Question: What is the mailing or notice date provided in the document?
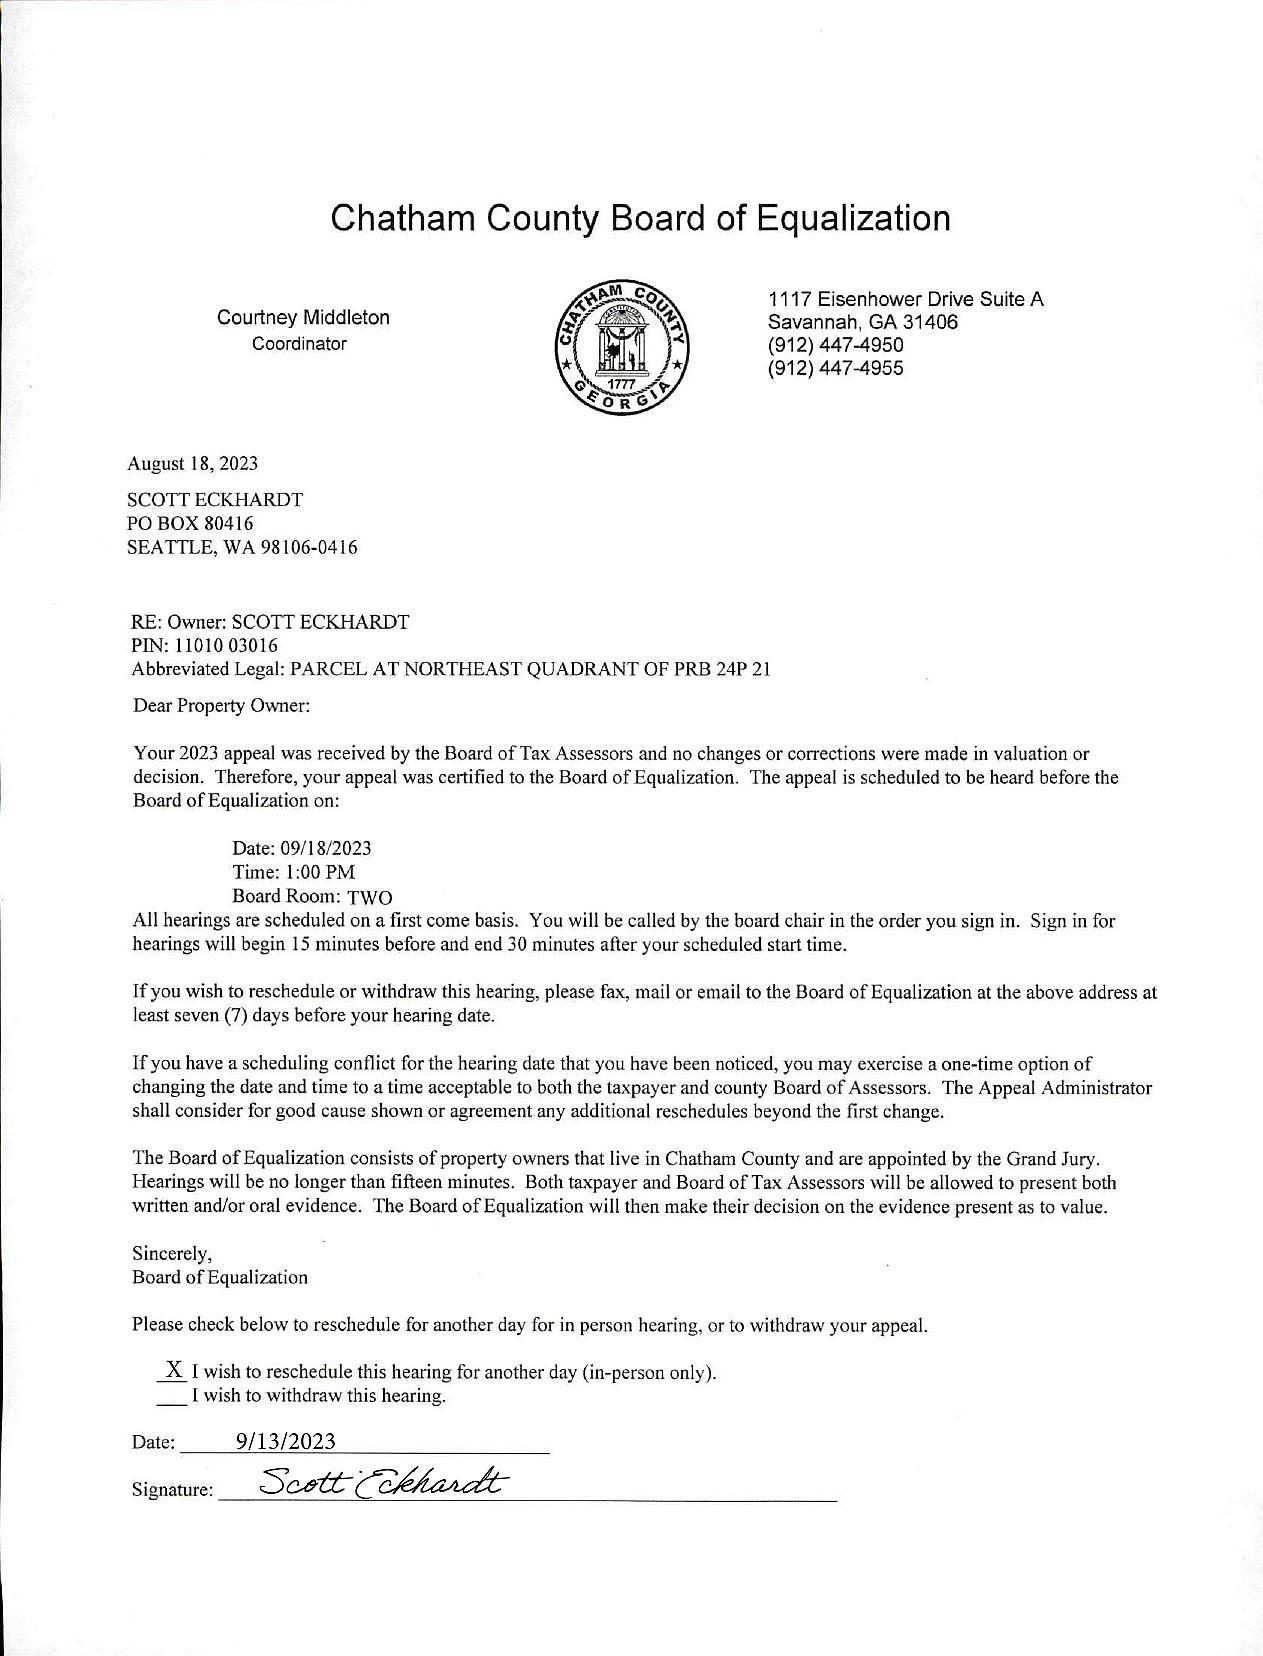
Answer: "18-Aug-23"